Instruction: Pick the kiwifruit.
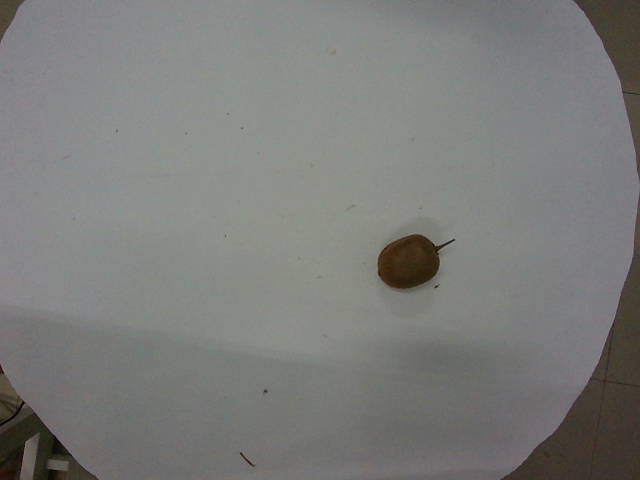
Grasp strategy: vertical